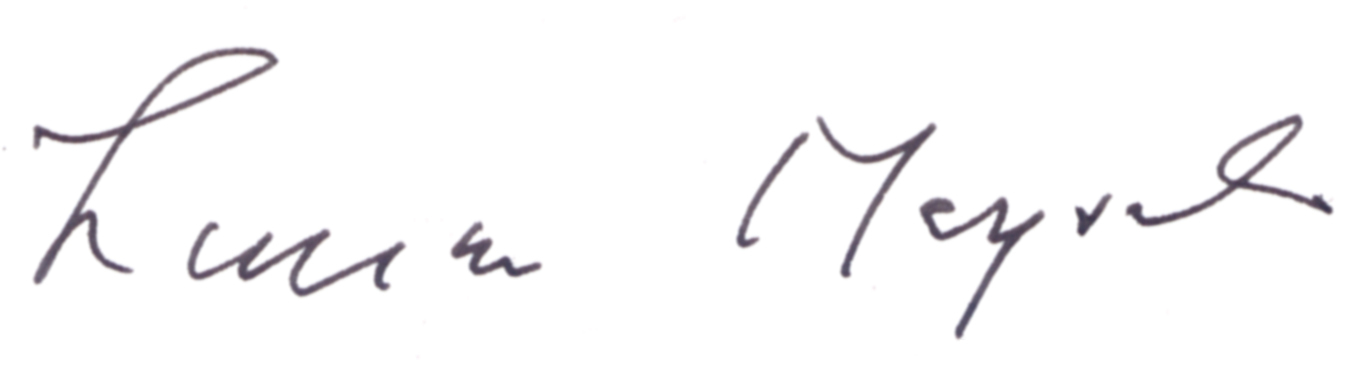
Signature of: lucian o meysels